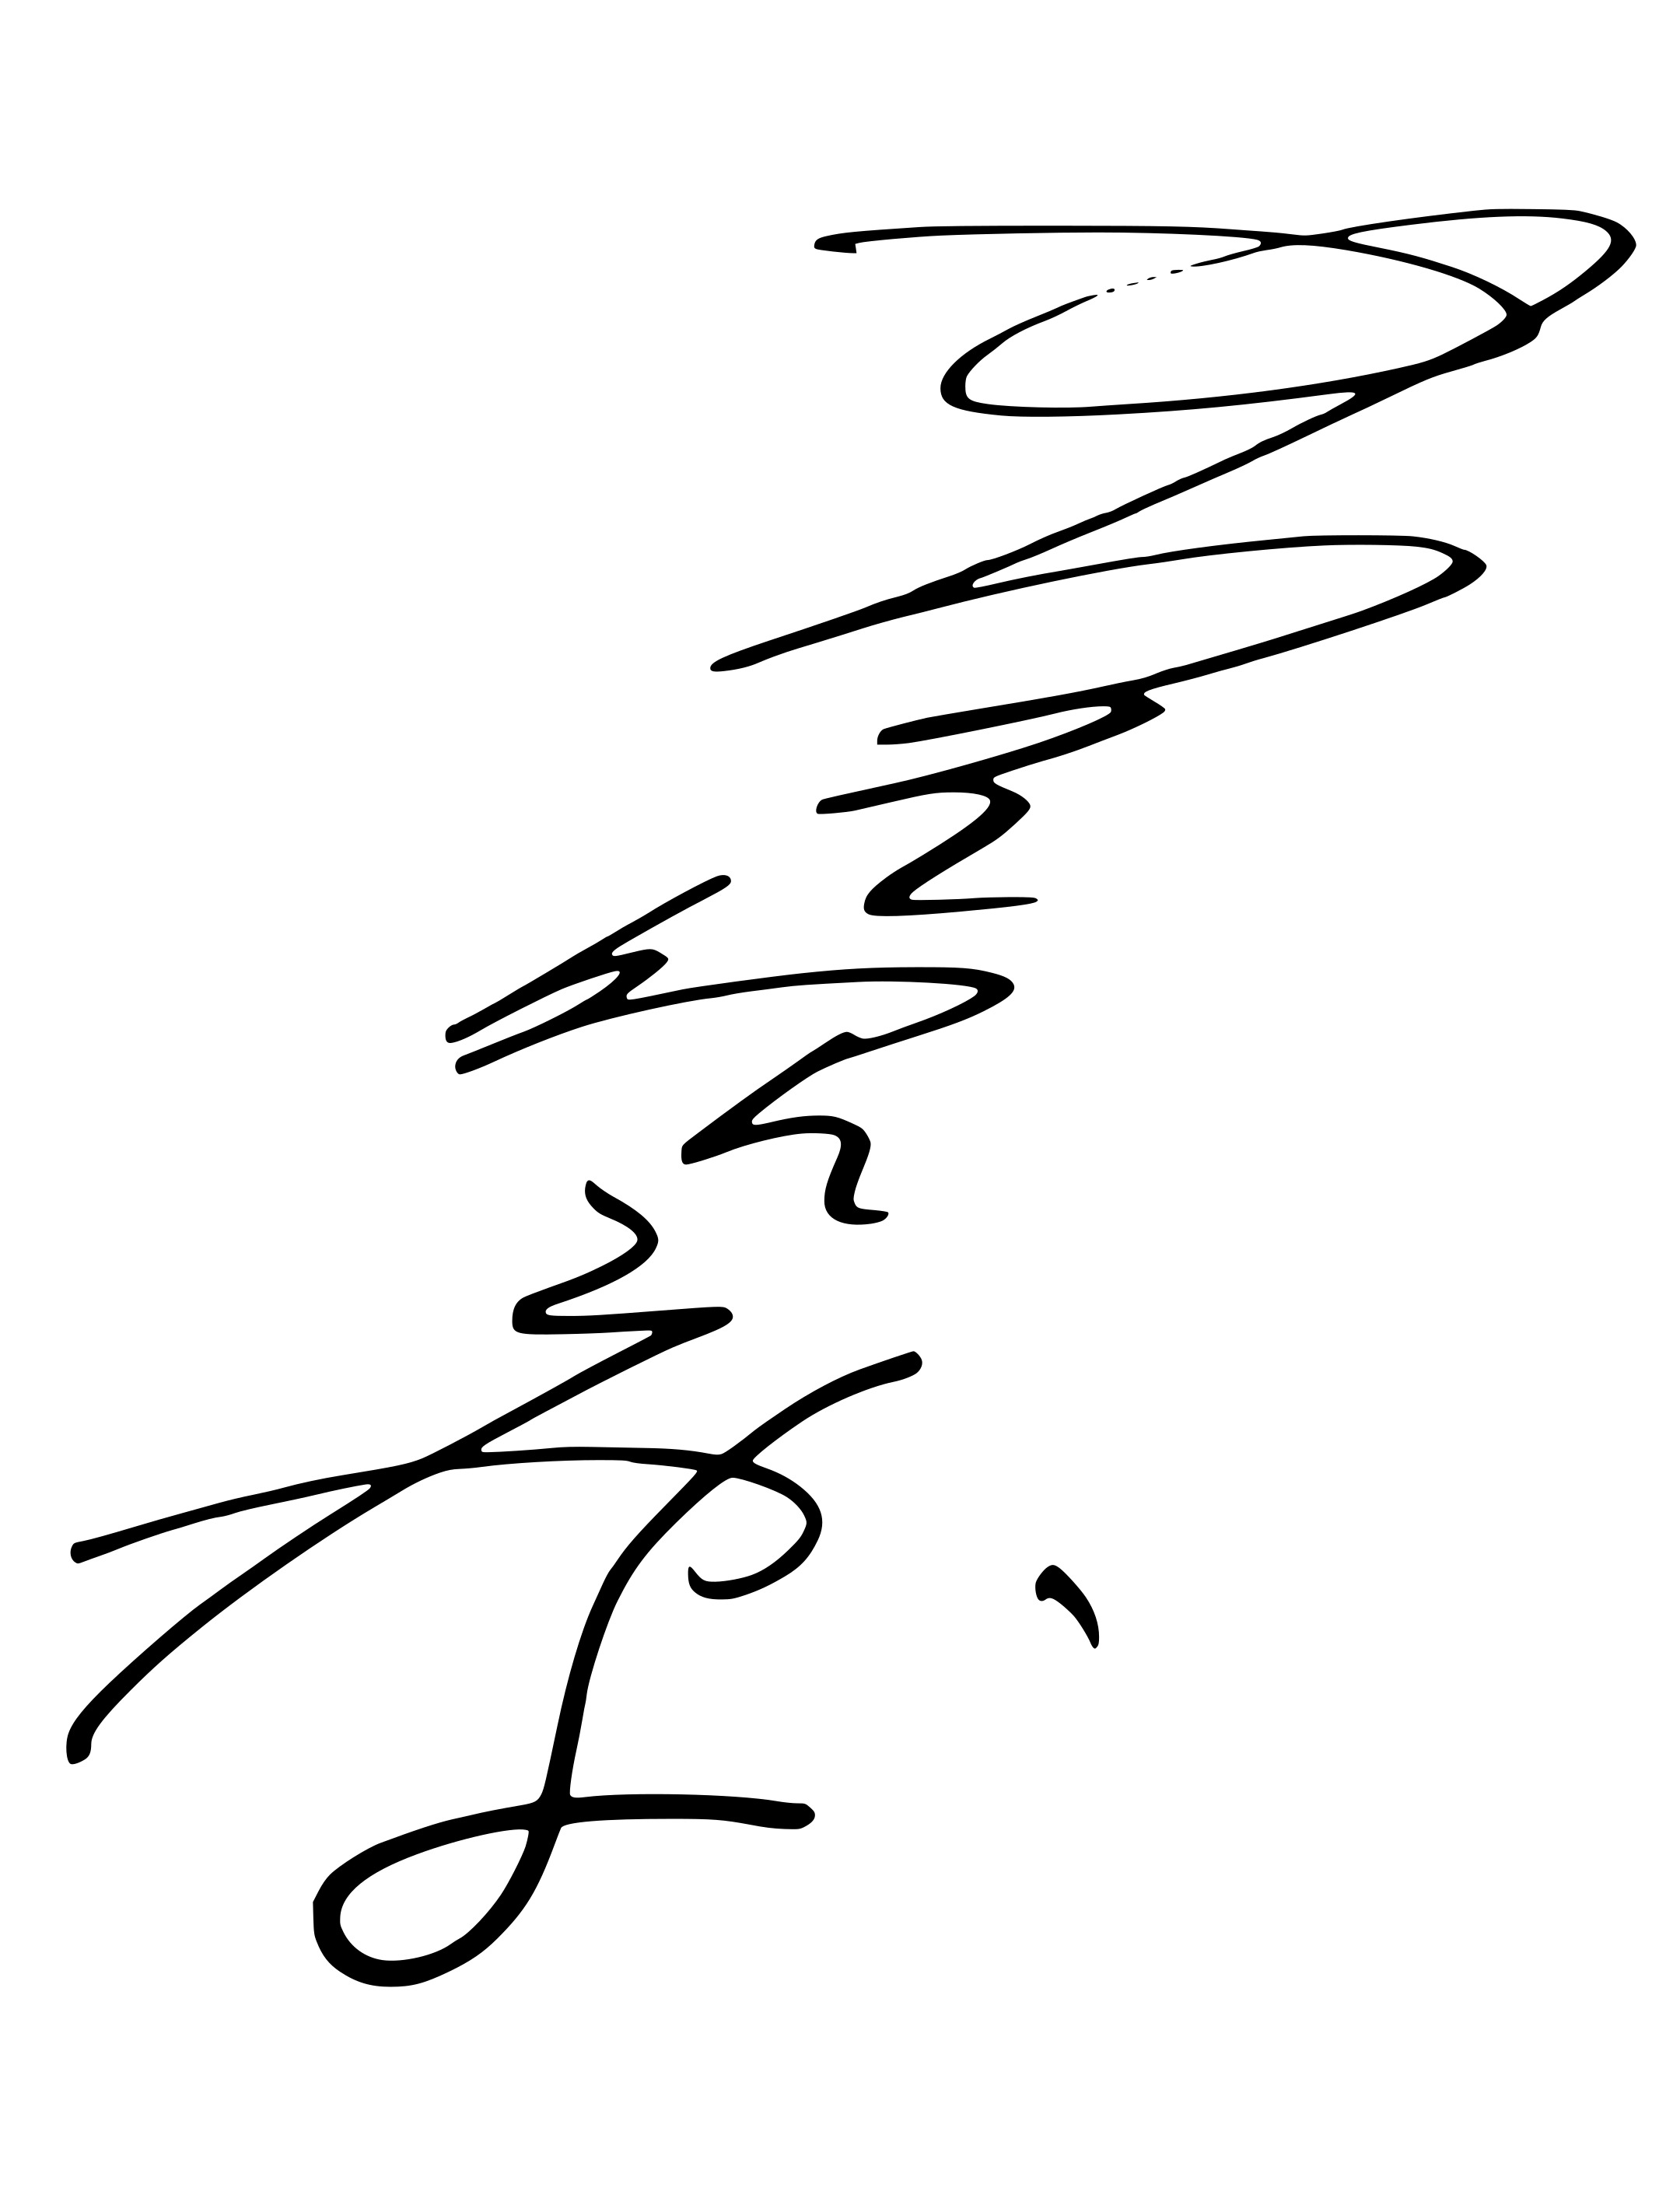
Signature of: teruyoshi nakano